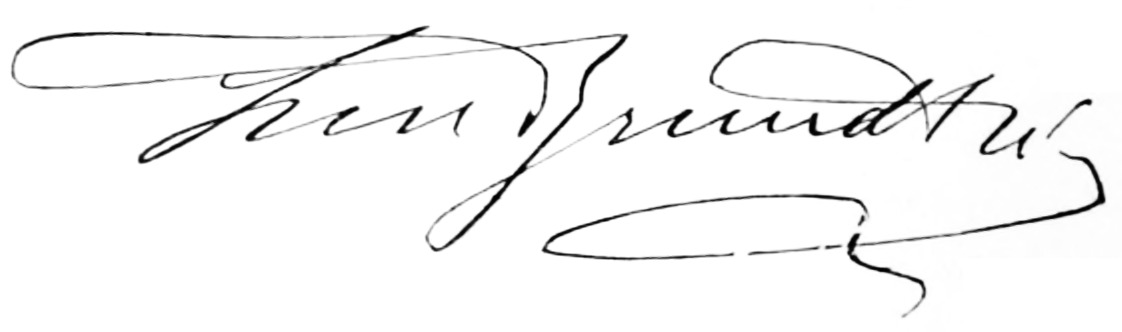
Signature of: svend grundtvig